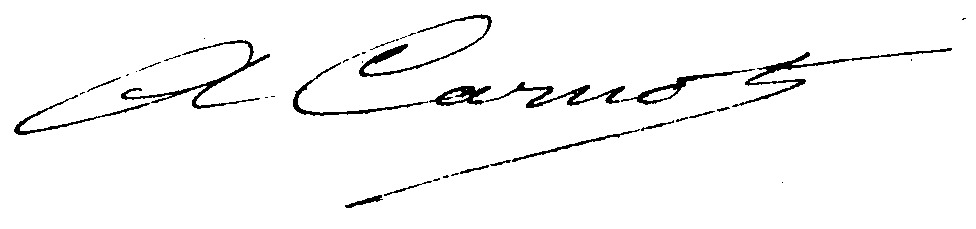
Signature of: marie adolphe carnot